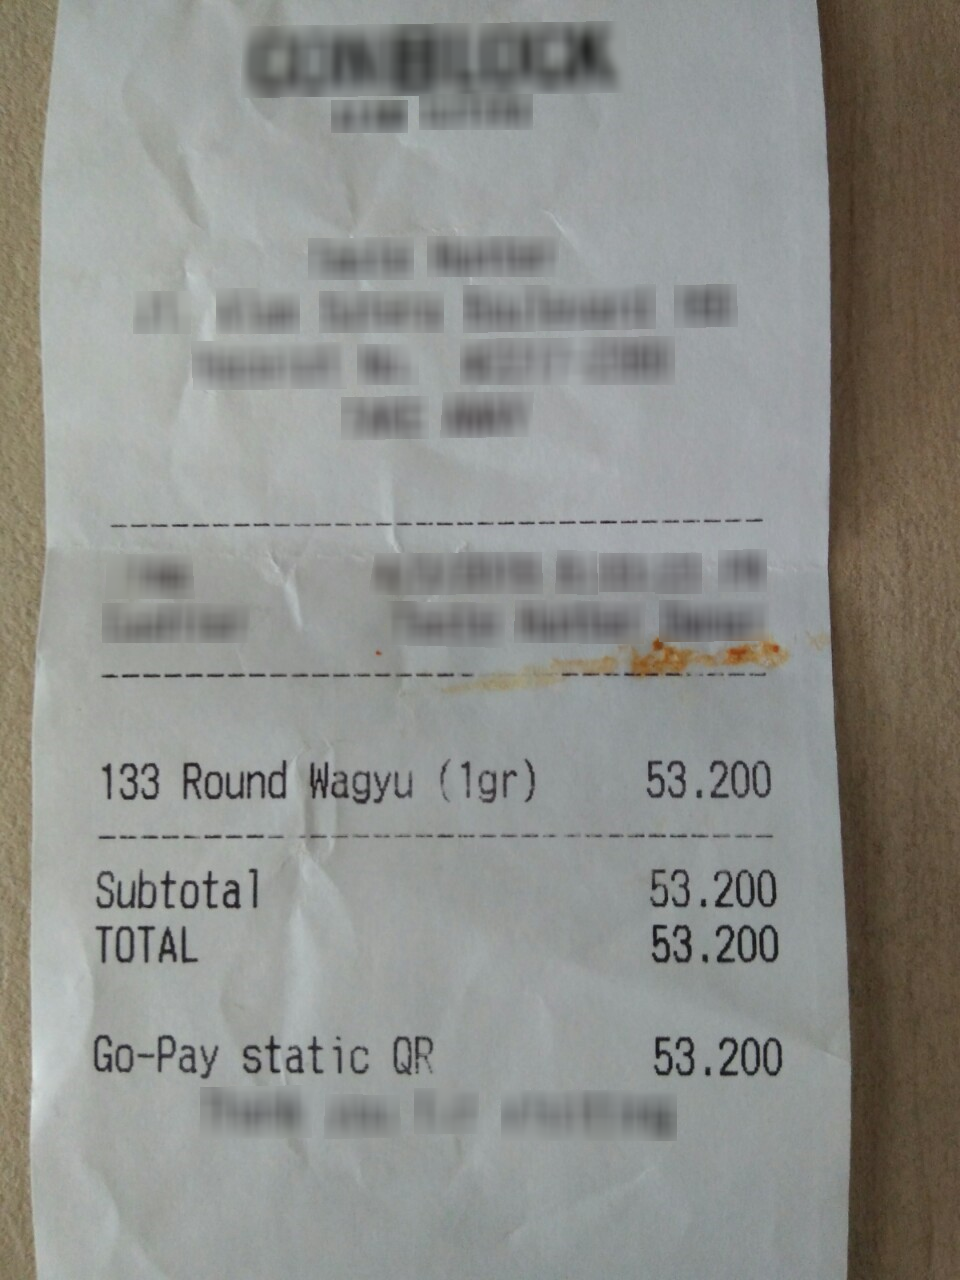
Number of items: 3
Subtotal: 53.200
Total: 53.200
OCR text regions:
text: Round
text: Wagyu
text: (
text: 1gr
text: )
text: 53.200
text: 133
text: Subtotal
text: 53.200
text: TOTAL
text: 53.200
text: Go-Pay
text: static
text: QR
text: 53.200